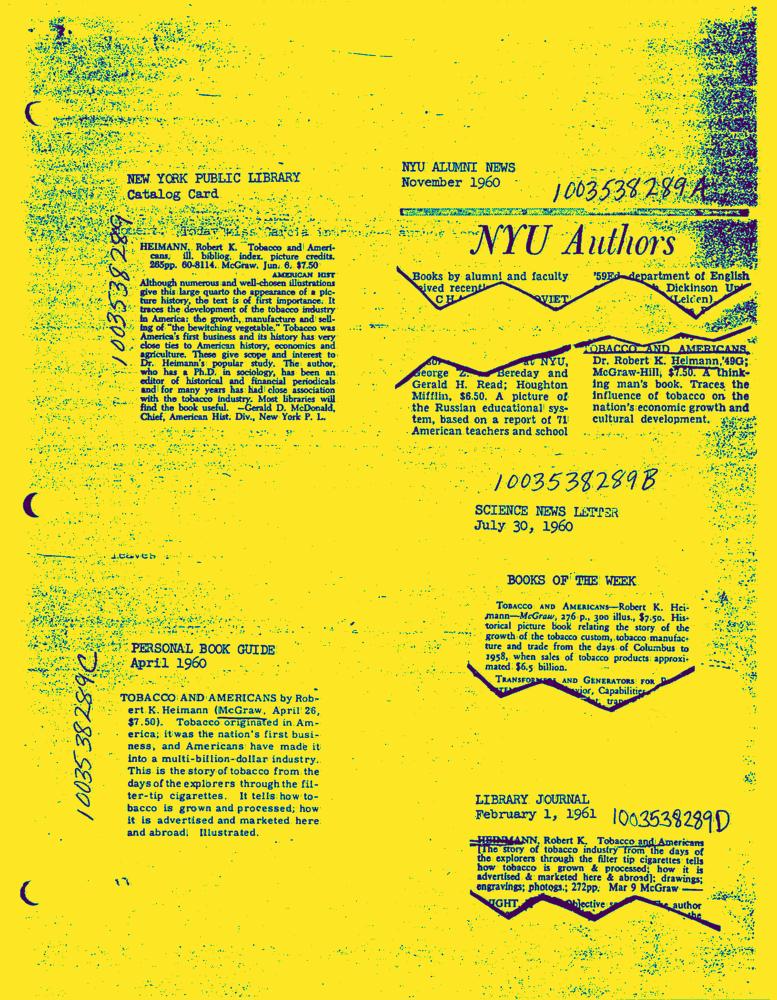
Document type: News-Article